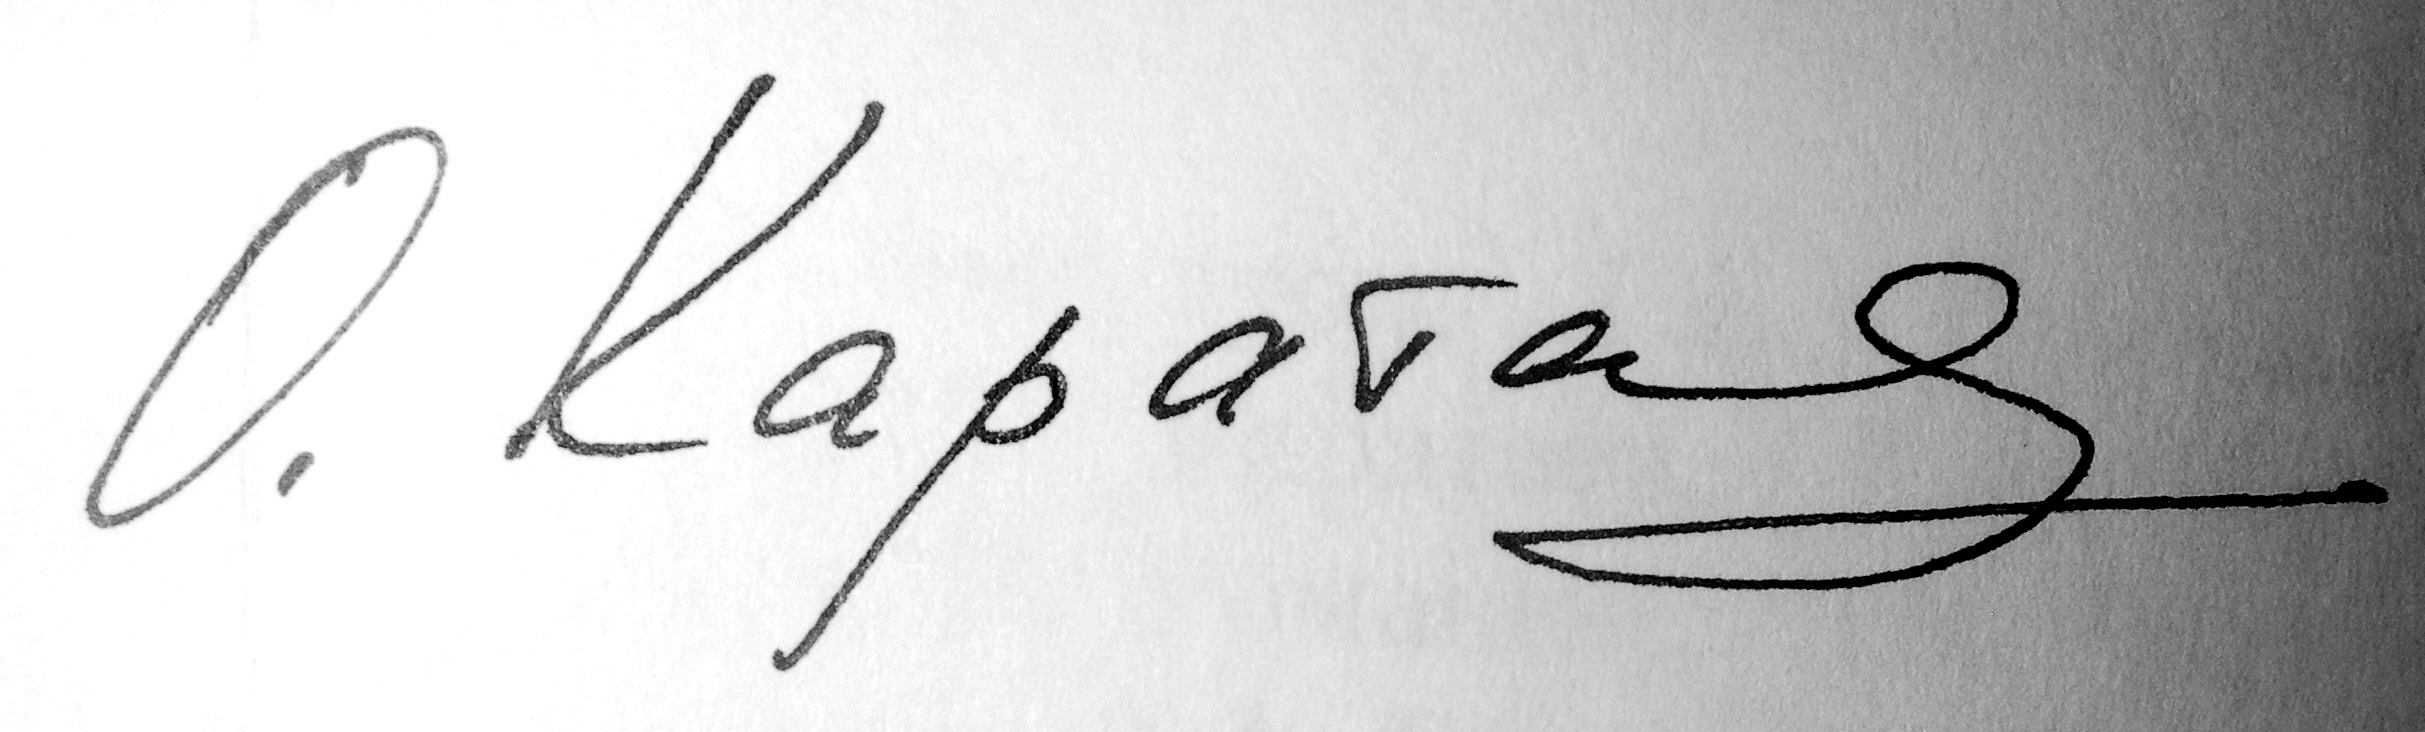
Signature of: oleg karatayev